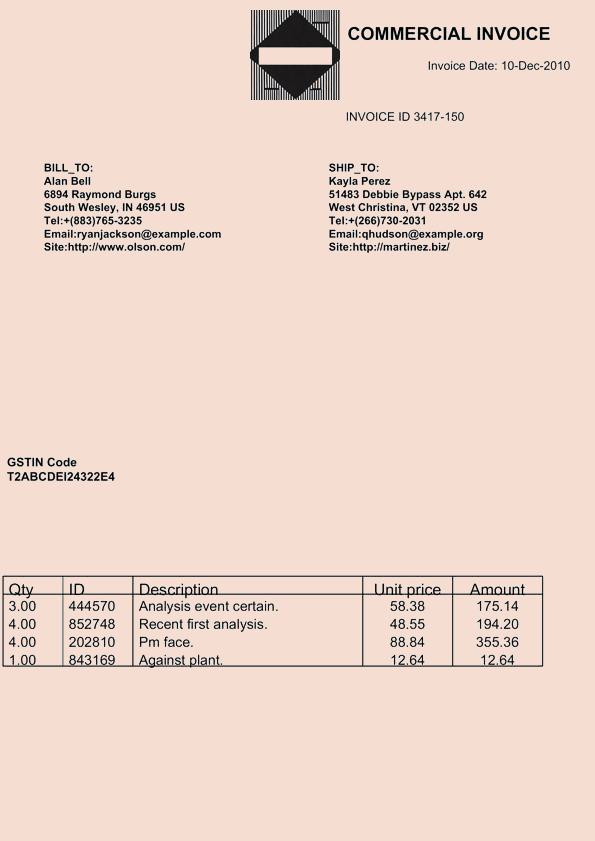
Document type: Invoice